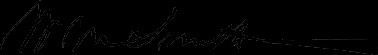
Signature of: william m smith